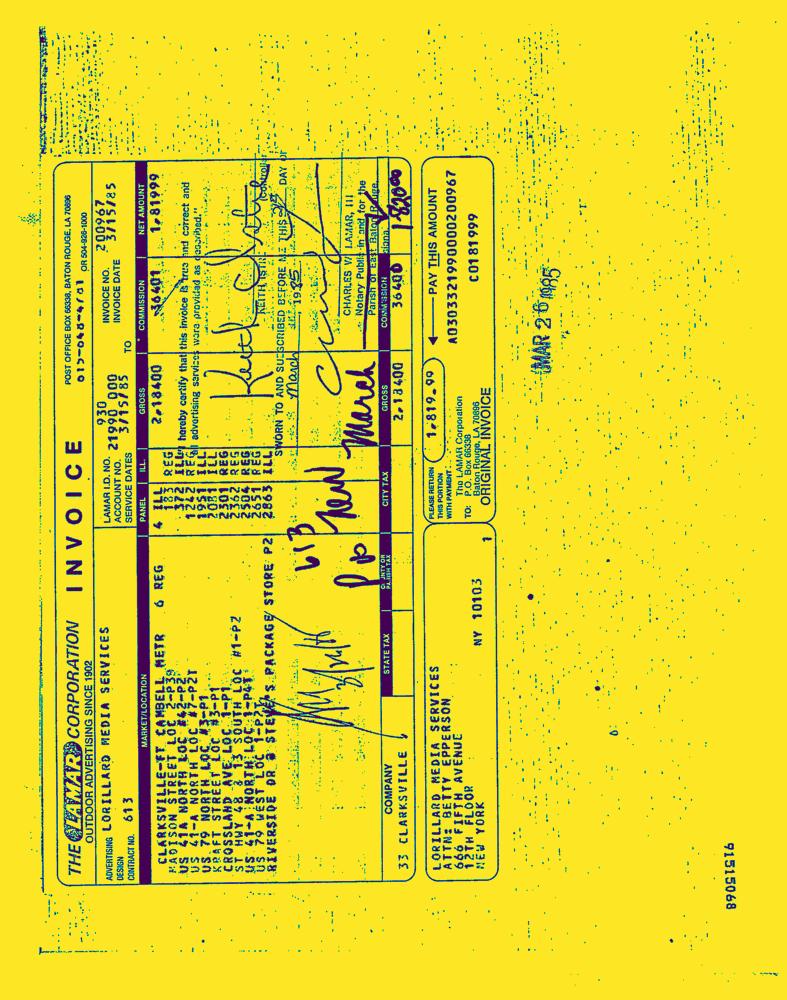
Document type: Invoice-Doc